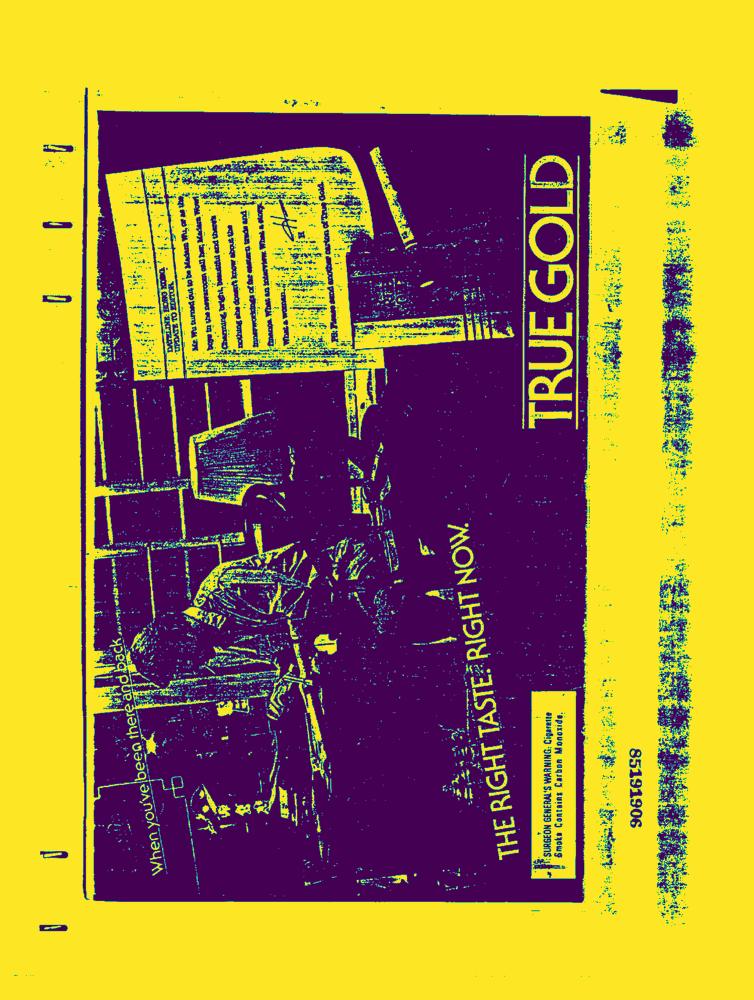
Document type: AD